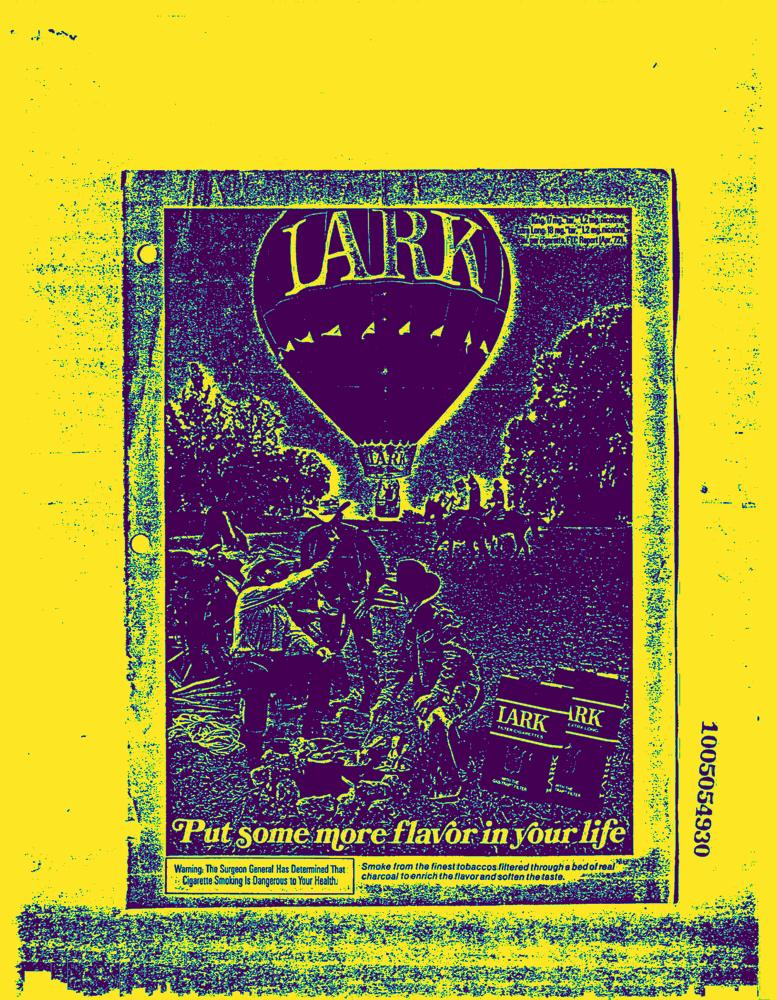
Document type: AD